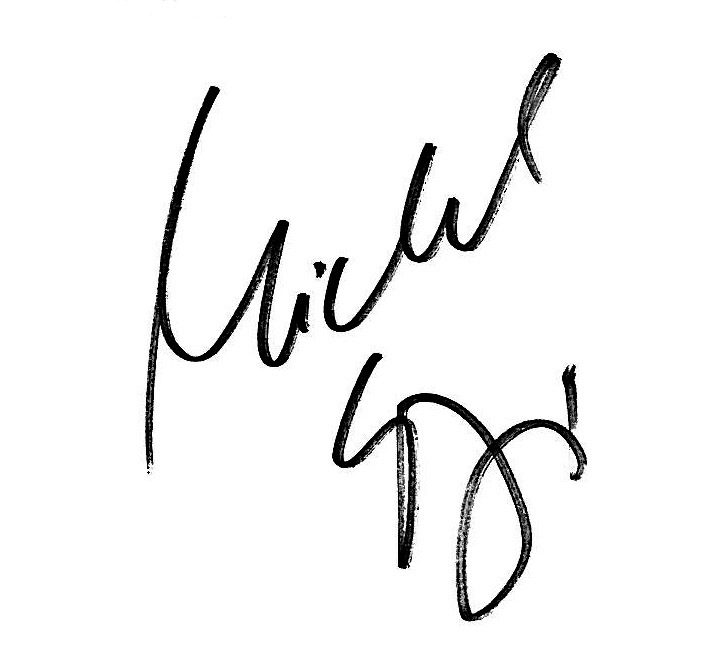
Signature of: michal šlesingr